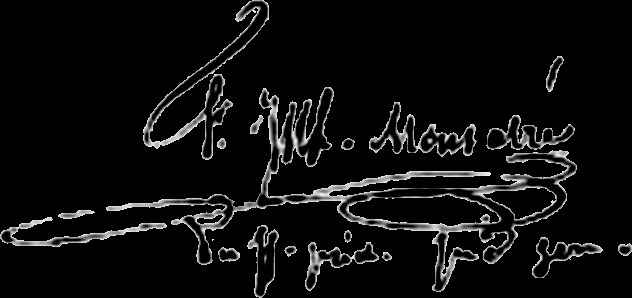
Signature of: jacques marie louis monsabré